Question: How does the patient history play a role?
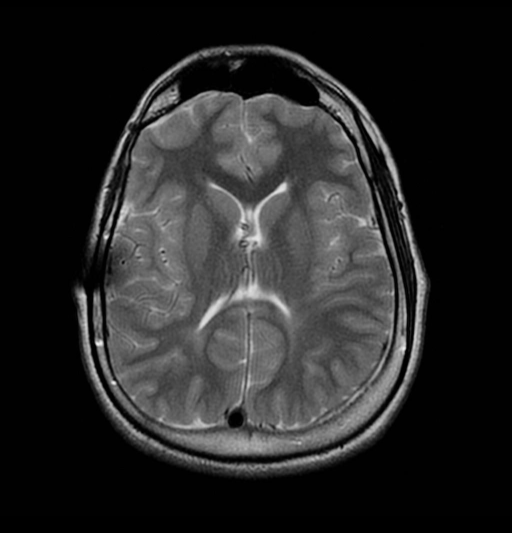
Answer: The patient's history of 17 year-old-male with new onset headaches and a history of a VP shunt. is key in understanding the case.